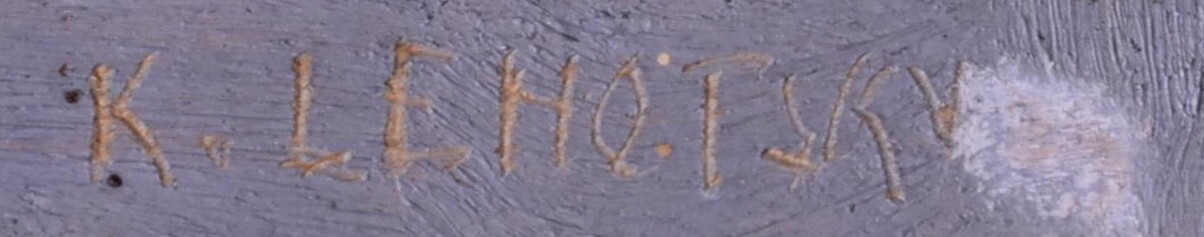
Signature of: karol miloslav lehotský